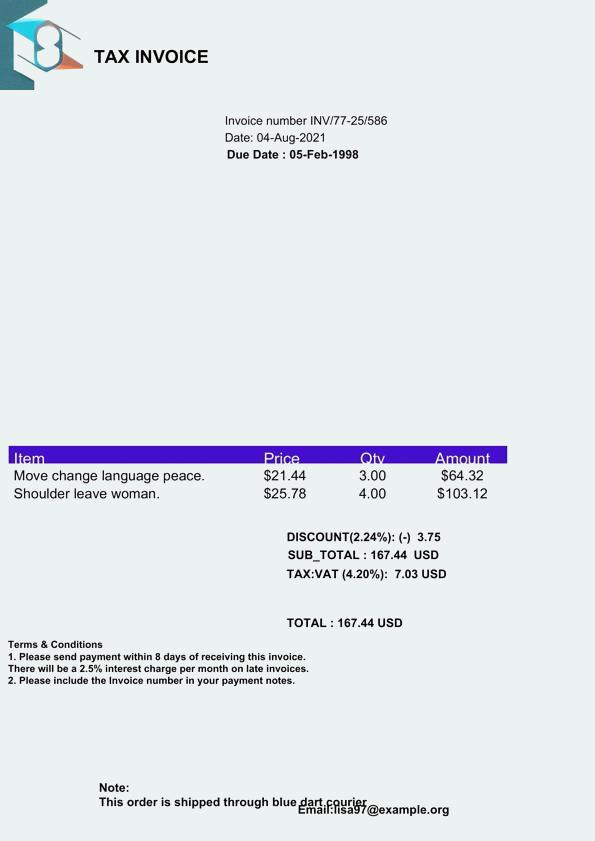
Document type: Invoice